Question: Talk about the condition:
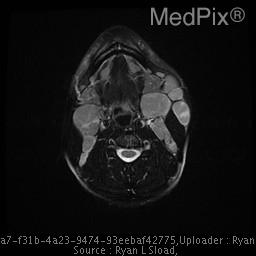
Answer: The disease is discussed as: Sarcoidosis is a systemic and multisystem granulomatous disease characterized by a variable clinical presentation and course.  Cutaneous lesions are present in about one fourth of patients. Although any organ can be affected, 90% of patients demonstrate thoracic involvement with decreased diffusion capacity being the most common abnormality found on pulmonary function testing.  There is a strong association between subcutaneous sarcoidosis and bilateral hilar lymphadenopathy (72.7%). Sarcoidosis is a diagnosis of exclusion supported by three elements: 1. Compatible clinical and radiologic findings, 2. Tissue biopsy specimen that reveals noncaseating epithelioid granulomas, and 3.  Absence of known granulomagenic agents.

Etiology:
A large multi centered study called A Case Control Etiologic Study of Sarcoidosis (ACCESS) showed that environmental factors such as mold, mildew, must odors and pesticides were associated with a modestly increased risk (OR~1.5) of developing sarcoidosis. Genetics and host factors also are involved in the pathogenesis of sarcoidosis.  In the US, blacks are more frequently affected and the ACCESS trial showed that affected patients were five times more likely than controls to report a sibling with the disease.  Further, recent studies have identified specific genes associated with sarcoidosis.  A single-nucleotide polymorphism on the BTNL2 gene may influence T-lymphocyte activation and regulation and make people carrying this polymorphism more susceptible to sarcoidosis.  A second gene associated with sarcoidosis is Annexin A11 on chromosome 10q22.3 responsible for calcium signaling, cell division and apoptosis.

Deficits of this gene have been associated with sarcoidosis.  Further, HLA haplotypes and T-cell receptor expression play an intricate role in the development of the disease.

Biomarker screening:
In an attempt to aid in diagnosis of sarcoidosis, investigators continue to search for potential biomarkers in disease activity. Chitotriosidase is an enzyme expressed by activated macrophages and Bargagli et al. found elevated levels of this enzyme in patients with sarcoidosis, with >90% exhibiting elevated levels of the marker.  A second marker IL-2, a cytokine that induces T-cell proliferation and activation is elevated in serum of patients with sarcoidosis and may have prognostic value.

Diagnosis:
Diagnosis of sarcoidosis is best supported by a combination of radiographic evidence of lymphadenopathy and tissue specimens that show noncaseating granulomas.  Endobronchial ultrasound guided transbronchial needle aspiration when compared to non-guided transbronchial needle aspiration had a diagnosis yield of 83.3% compared to 53.8%.

Treatment:
Therapy for patients with chronic sarcoidosis requires prolonged treatment often with steroids which cause systemic side effects.  TNF inhibitors have been investigated for the treatment, but a study by Utz et al, found treatment failure in nearly 65% of participants.  A new TNF-alpha antagonist Ustekinumab, approved for dosing in patients with RA, psoriatic arthritis, and ankylosing spondylitis; is currently being tested for its efficacy in treatment of sarcoidosis with completion of the study anticipated in July 2011.  Surgical indication for patients with sarcoidosis remains controversial.  Surgery has potential to reduce symptoms and decrease need for oral steroids, but does not eradicate or prevent recurrence of disease.  Corticosteroids remain the cornerstone for treatment, but care must be taken to assess for potential adverse effects.